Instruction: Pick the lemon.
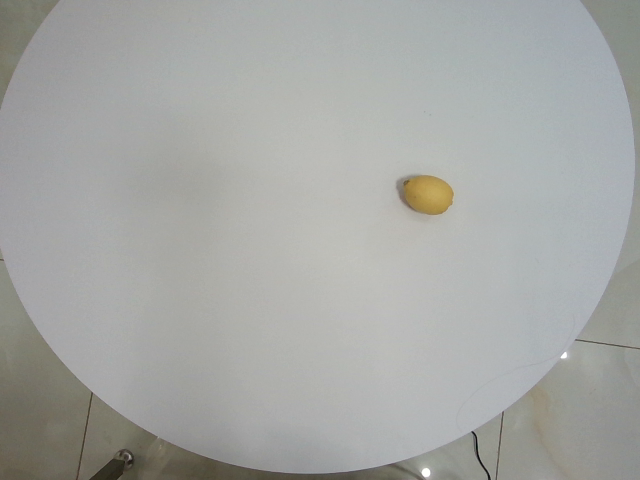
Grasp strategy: vertical